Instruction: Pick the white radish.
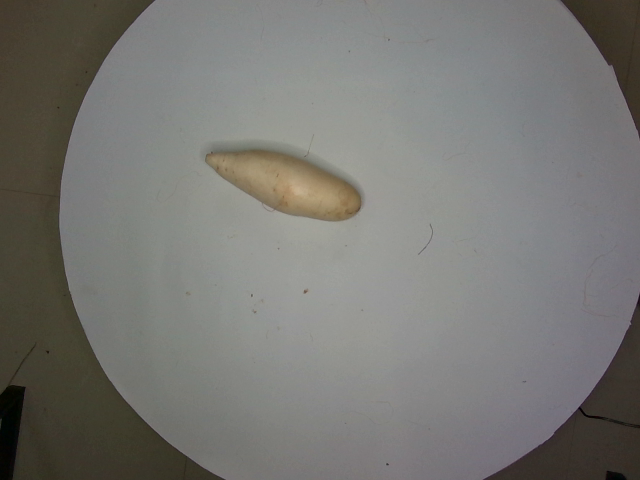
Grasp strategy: vertical